Question: In what way does the history help explain the case?
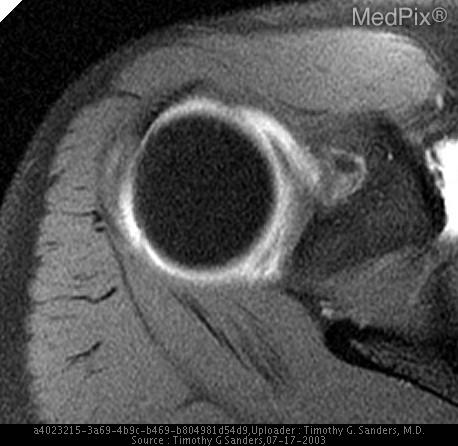
Answer: The patient's history of Soft-ball player who complains of several months of right shoulder pain, aggravated by throwing the ball. No history of an acute injury. is key in understanding the case.